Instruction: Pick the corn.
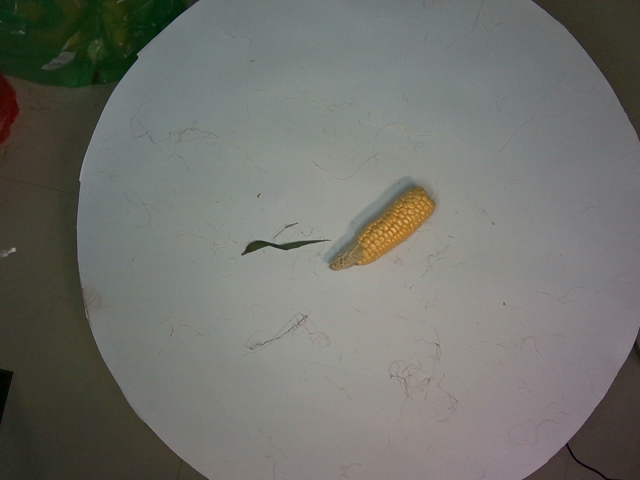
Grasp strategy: vertical